Question: What is the property identification or parcel number listed?
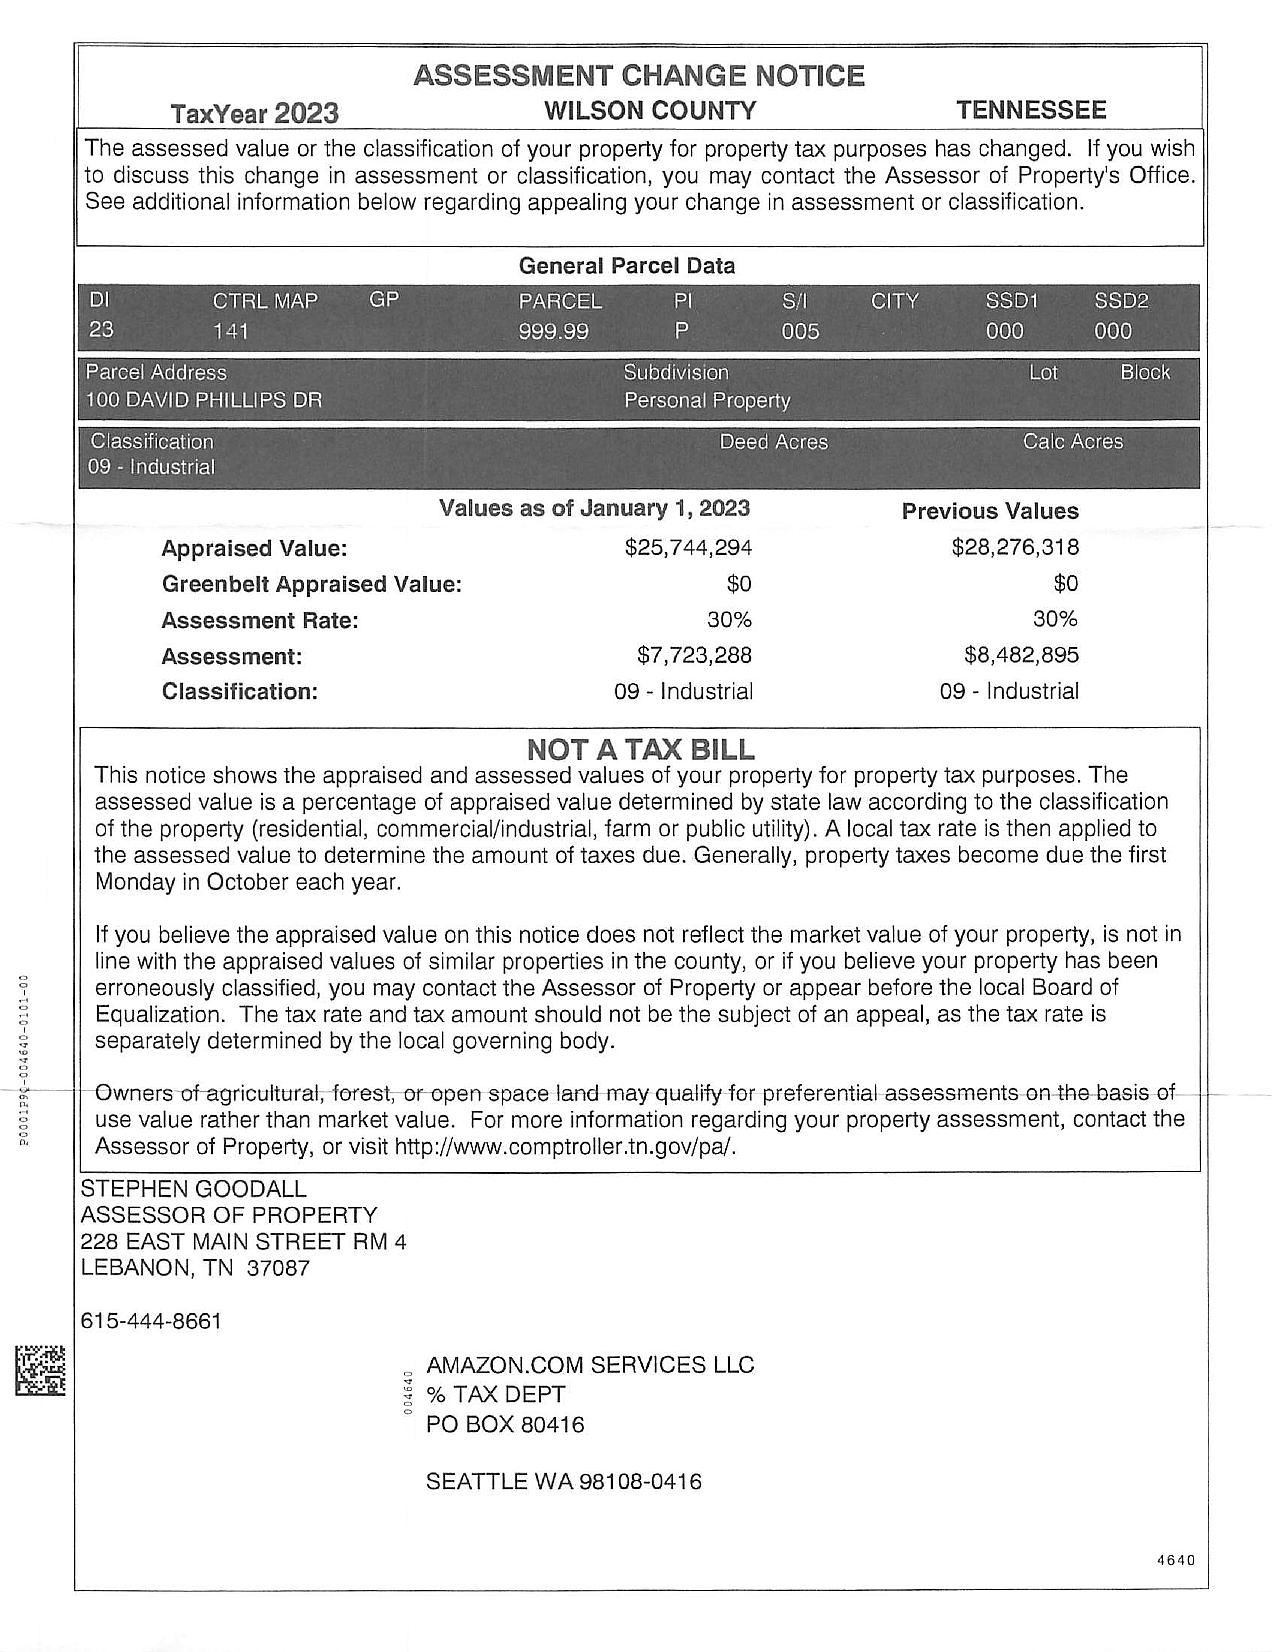
Answer: "999.99"